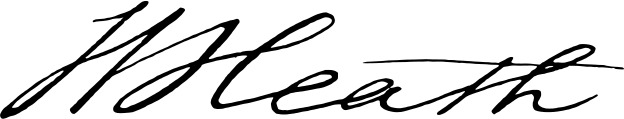
Signature of: william heath